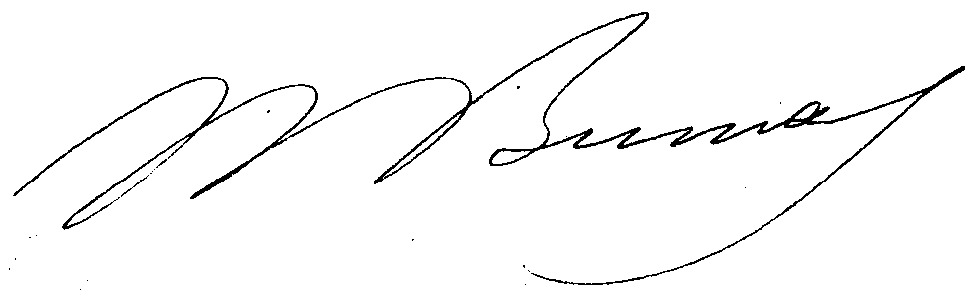
Signature of: william bertrand busnach